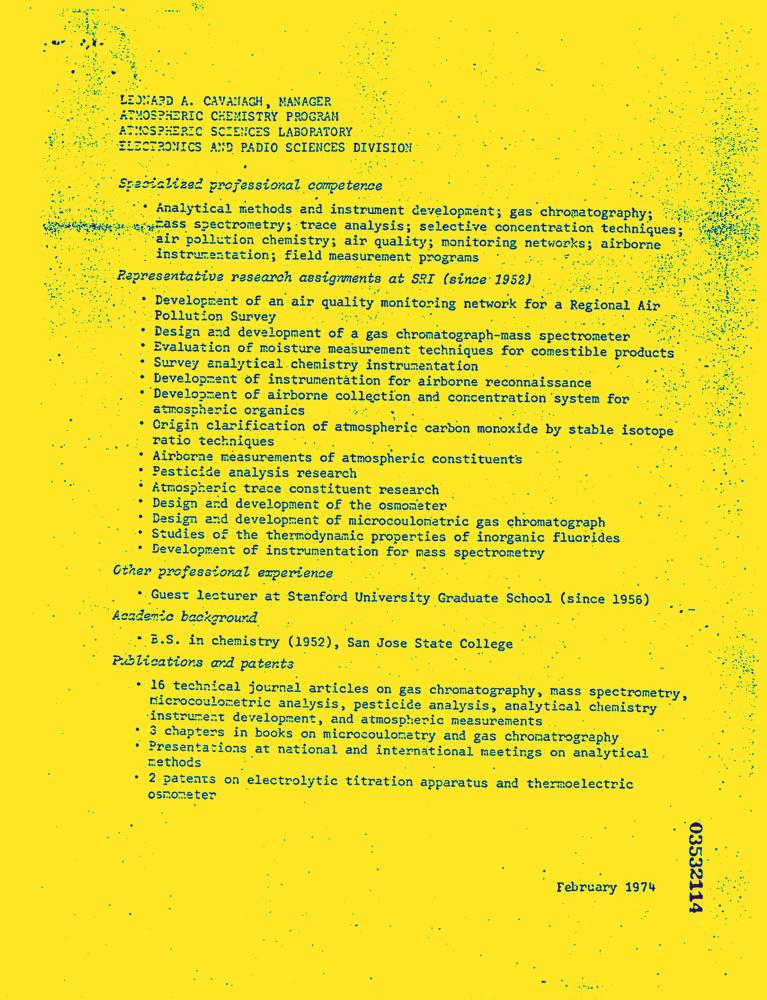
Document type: Resume-Doc